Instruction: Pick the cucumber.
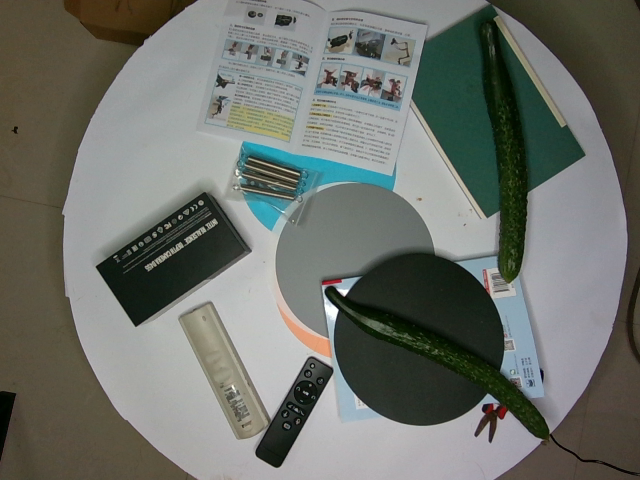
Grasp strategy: vertical